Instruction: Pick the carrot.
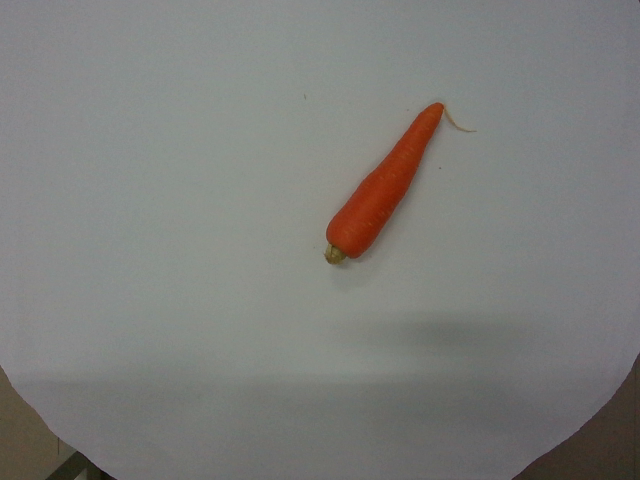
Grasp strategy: vertical